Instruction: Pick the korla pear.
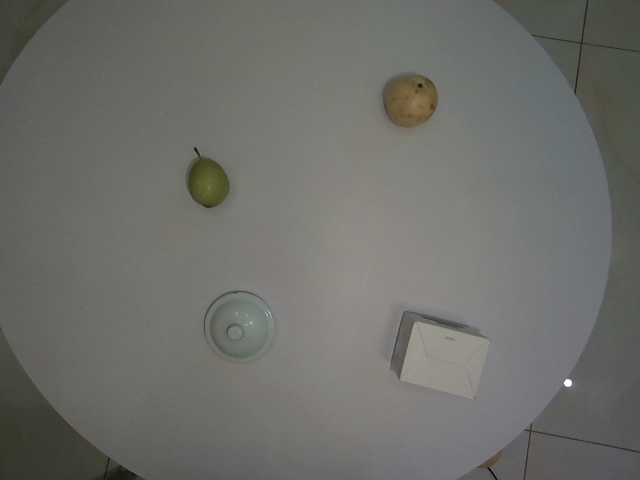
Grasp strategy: vertical